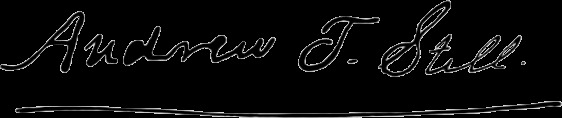
Signature of: andrew taylor still